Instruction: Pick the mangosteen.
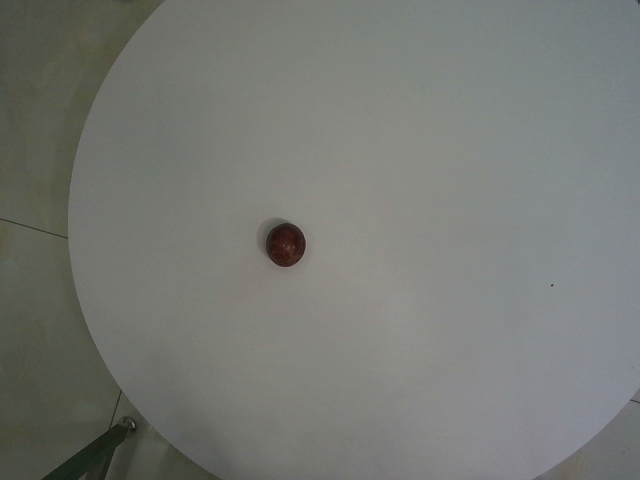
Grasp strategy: vertical